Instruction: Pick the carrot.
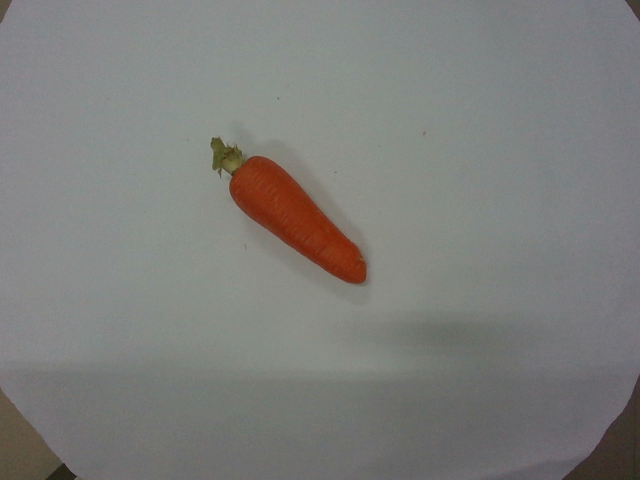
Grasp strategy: vertical